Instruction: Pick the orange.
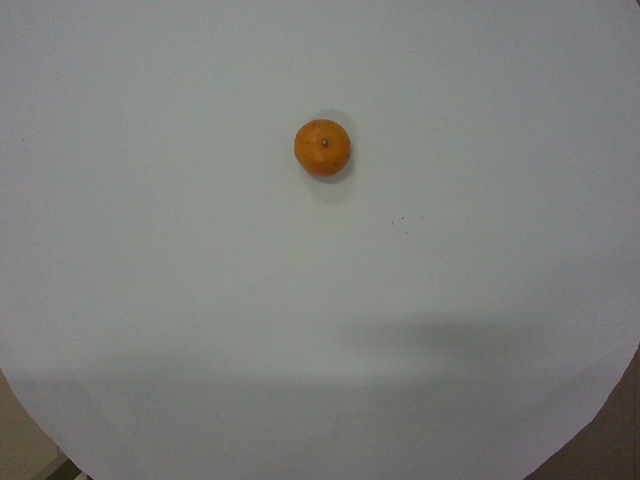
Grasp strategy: vertical